Question: What is the filing due date as per the document?
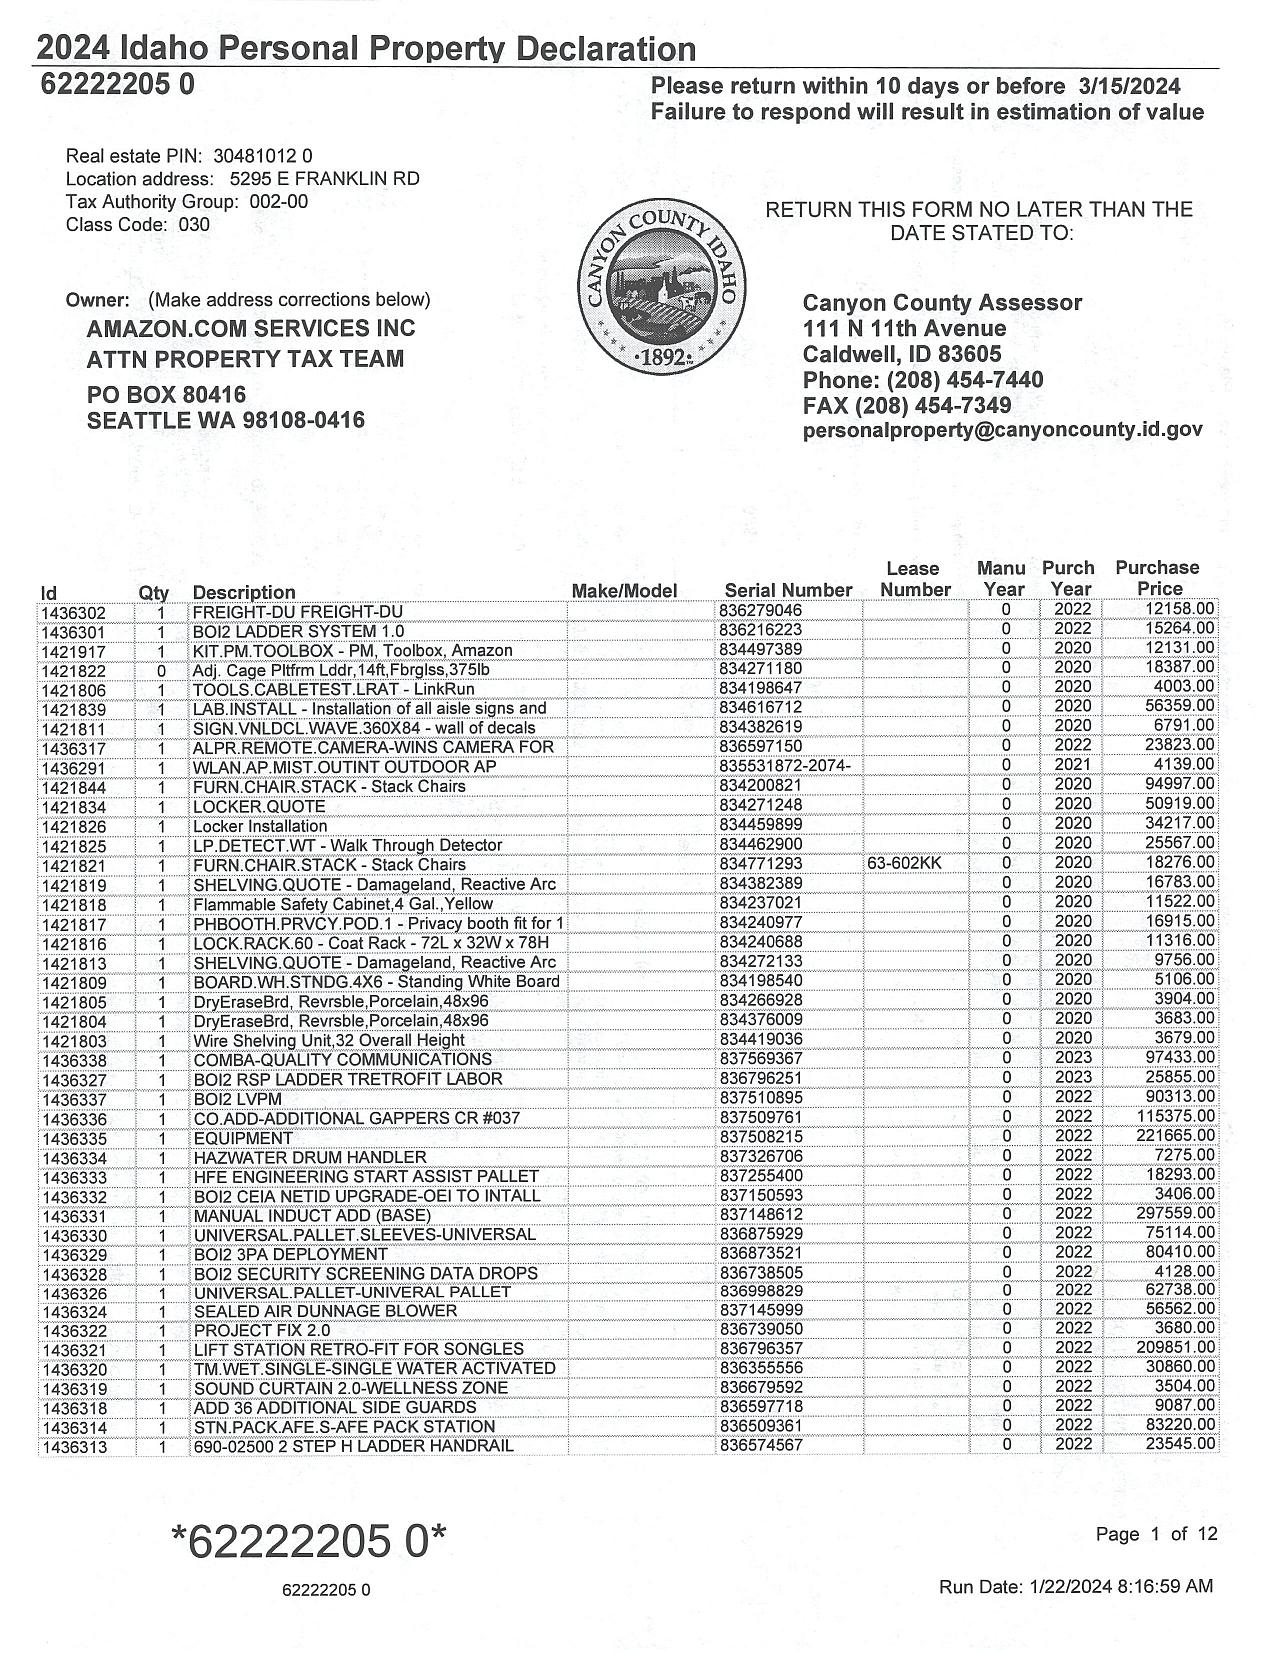
Answer: "3/15/24"